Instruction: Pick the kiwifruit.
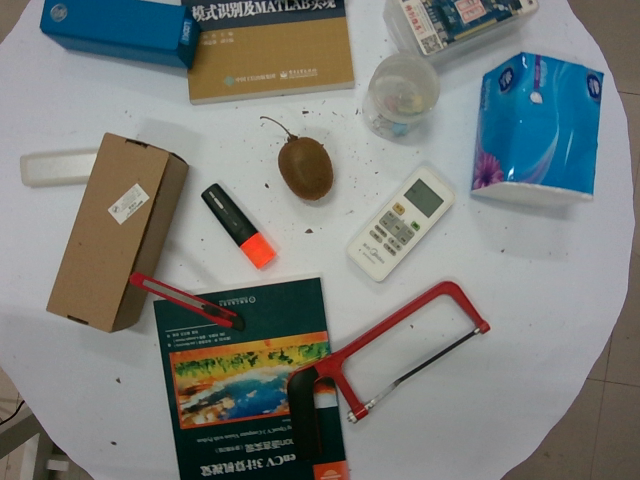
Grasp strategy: vertical